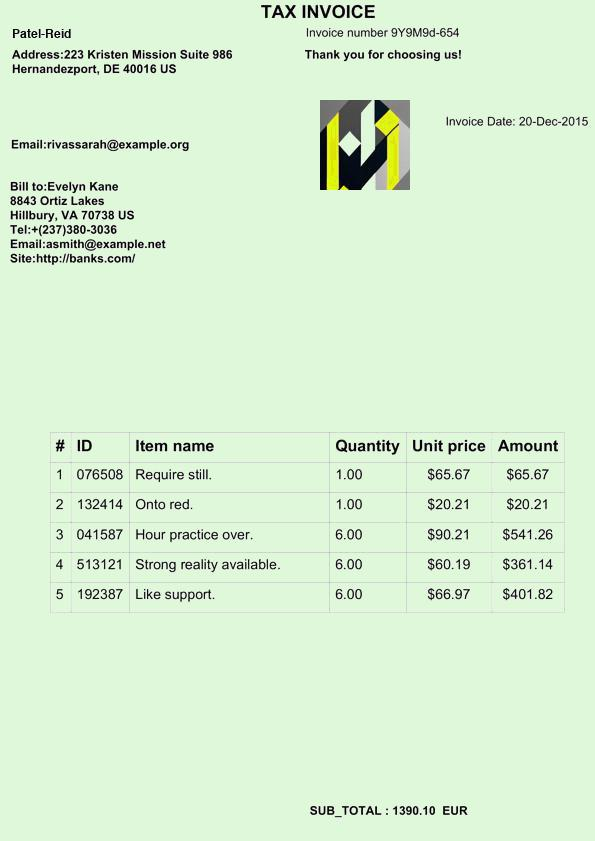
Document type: Invoice